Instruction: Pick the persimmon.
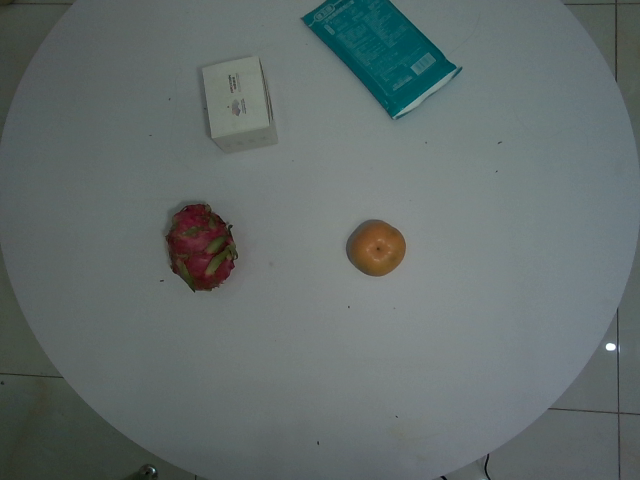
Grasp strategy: vertical